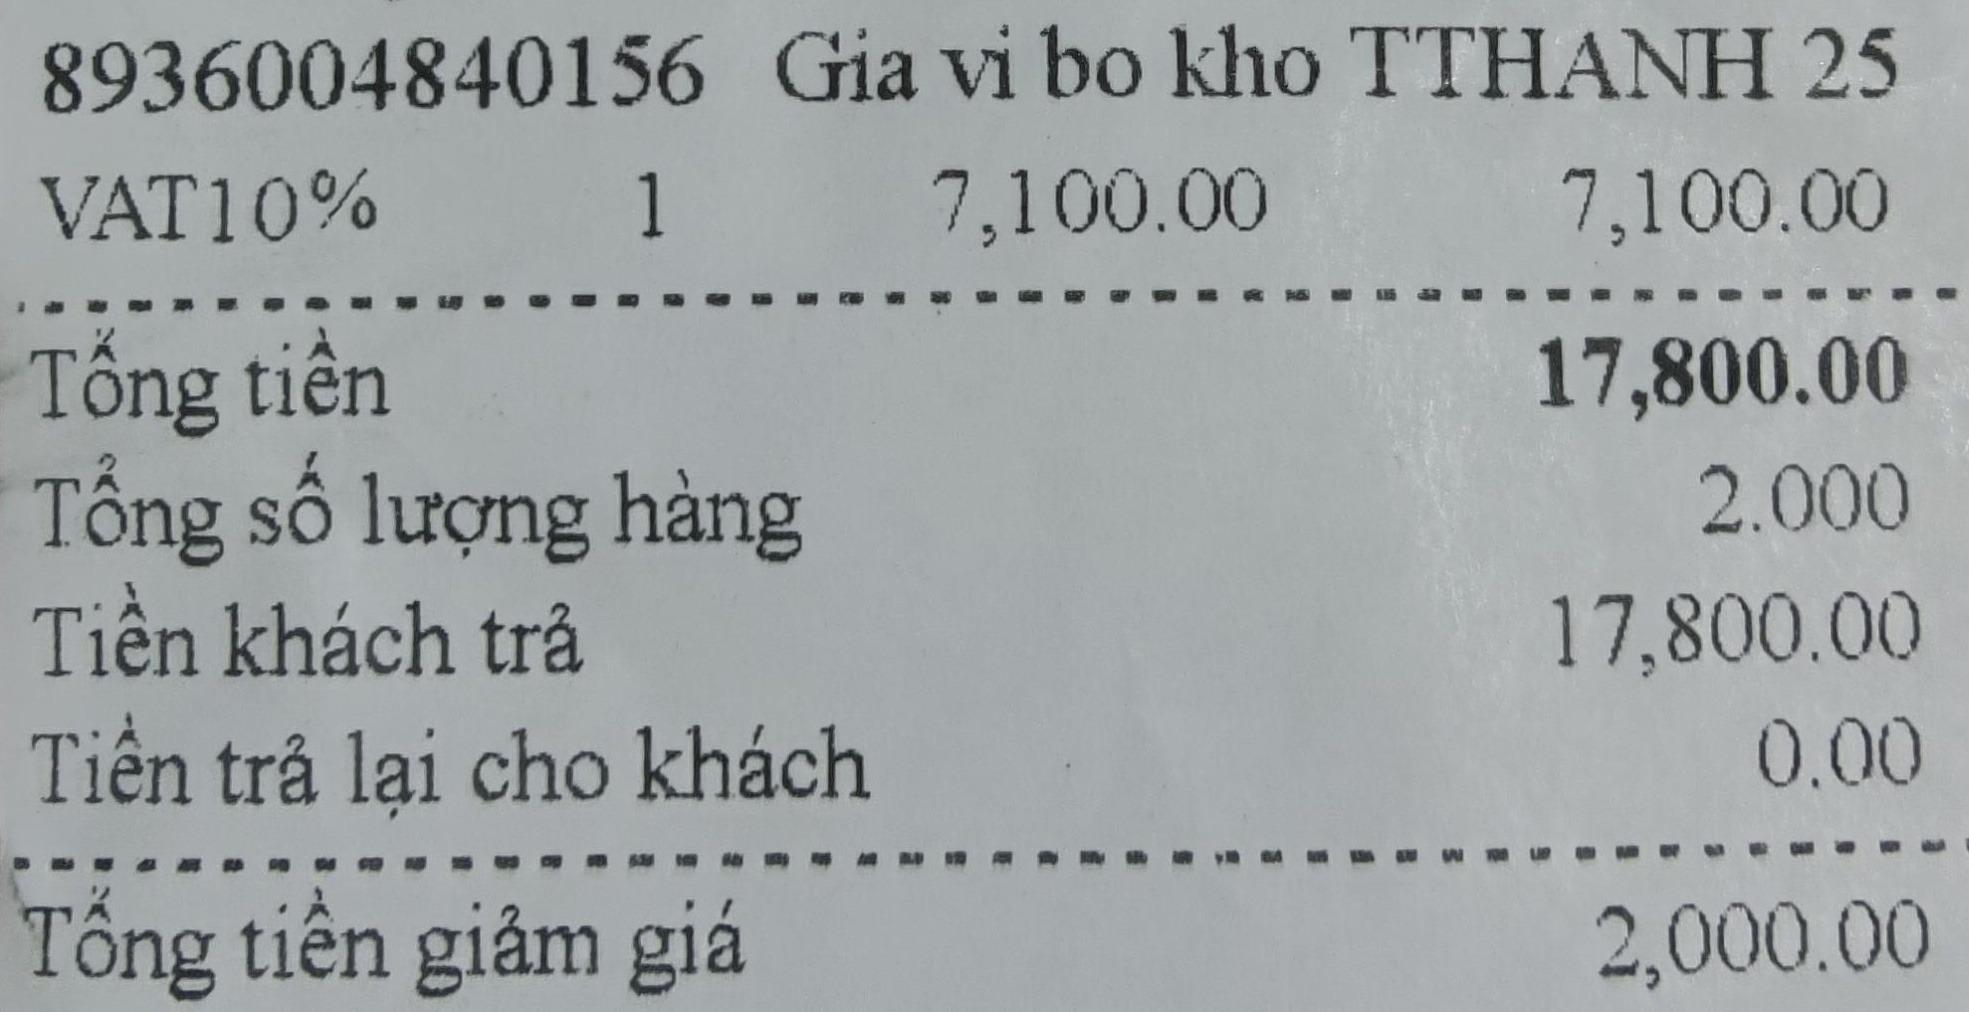
8936004840156 Gia vi bo kho TTHANH 25
<table>
<tr>
<td>8936004840156 Gia vi bo kho TTHANH 25</br>VAT10%</td>
<td>1</td>
<td>7,100.00</td>
<td>7,100.00</td>
</tr>
</table>
Tổng tiền 17,800.00
Tổng số lượng hàng 2.000
Tiền khách trả 17,800.00
Tiền trả lại cho khách 0.00
Tổng tiền giảm giá 2,000.00